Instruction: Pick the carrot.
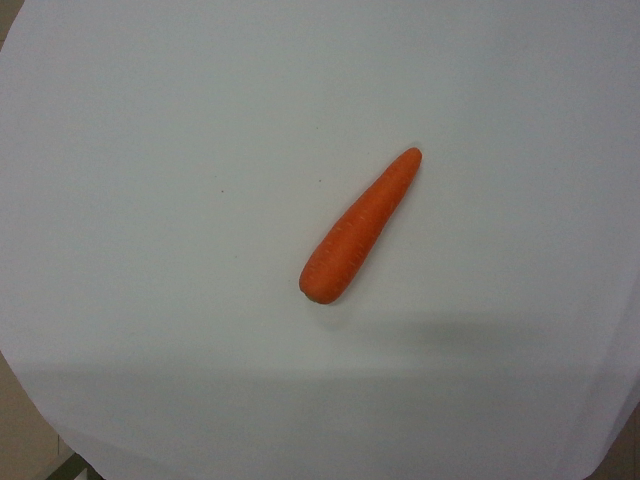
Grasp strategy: vertical